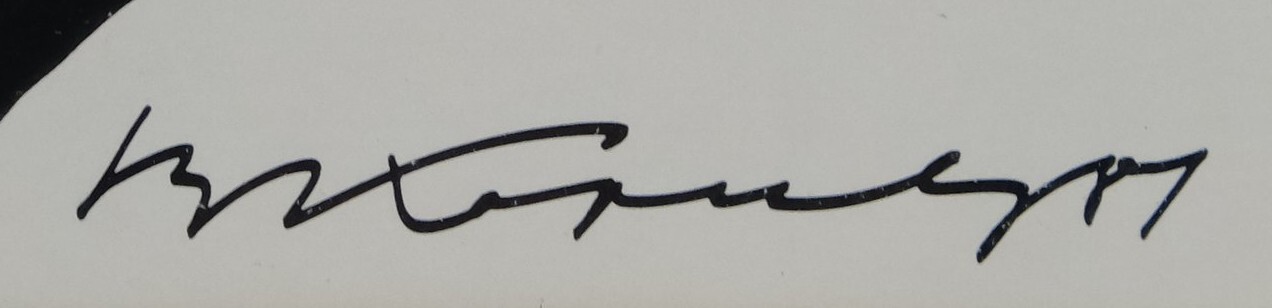
Signature of: bohdan kopecký